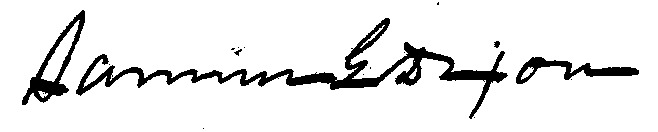
Signature of: samuel gibson dixon